Question: How does the patient history play a role?
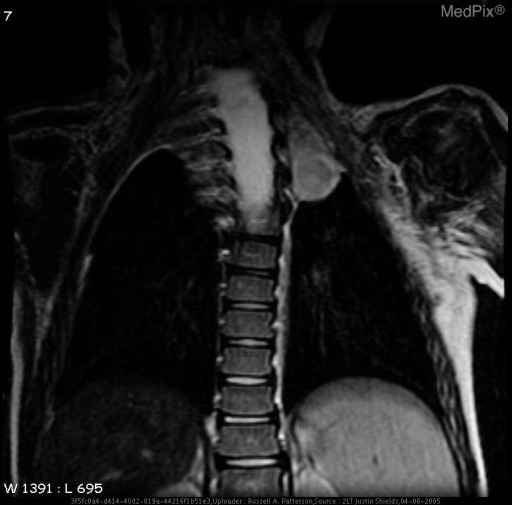
Answer: The patient's history of 10 yo girl with known disease for routine followup is key in understanding the case.